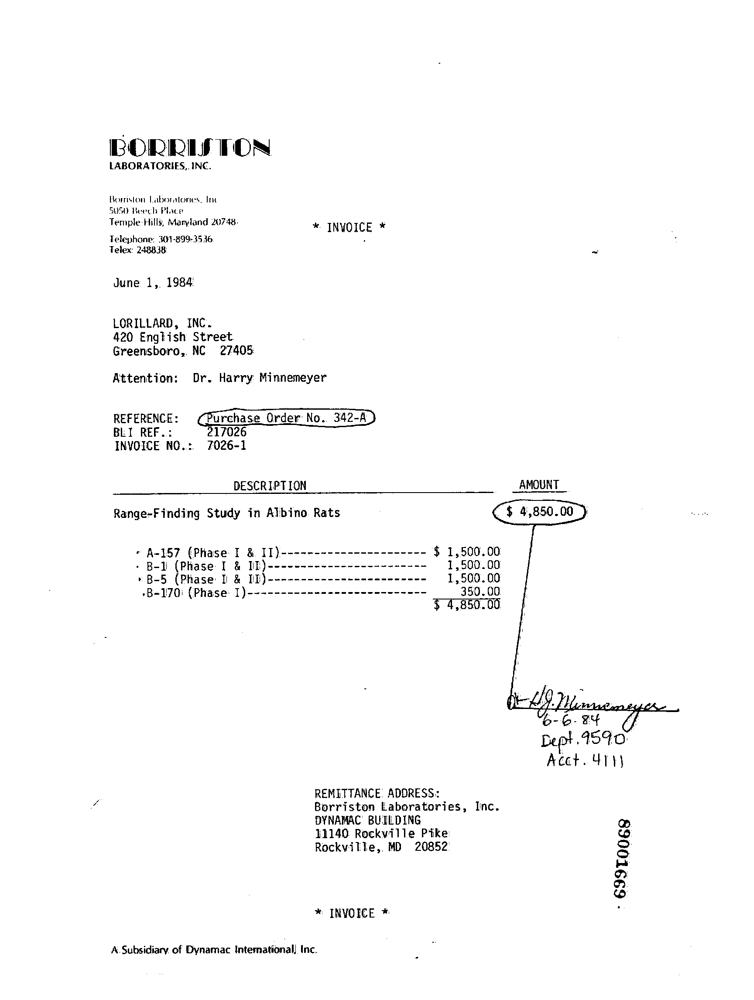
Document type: Invoice